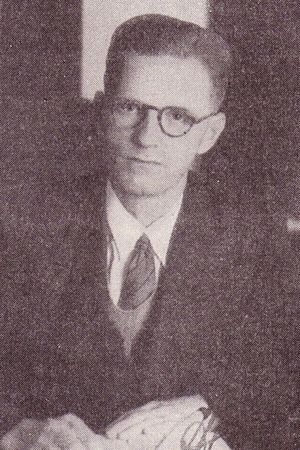
Afrikaans: A.J. Hanekom